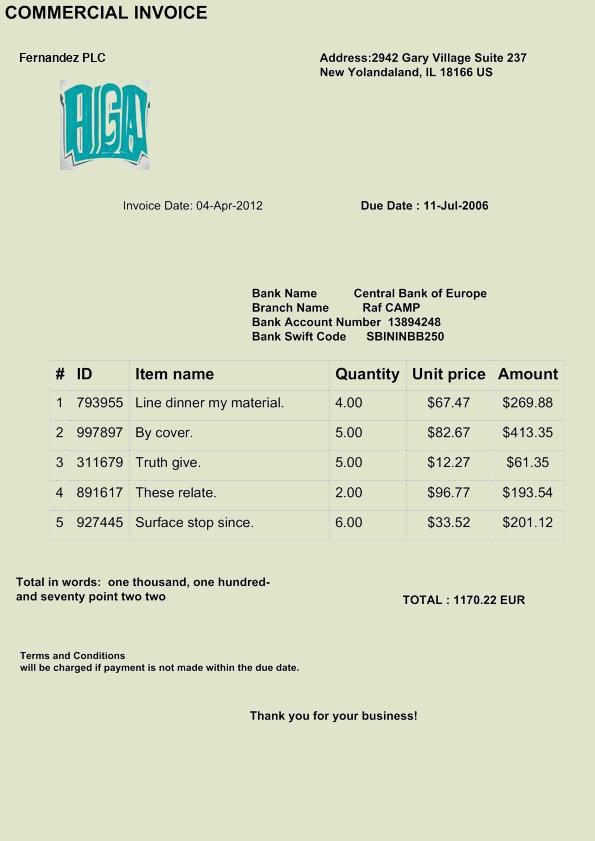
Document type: Invoice